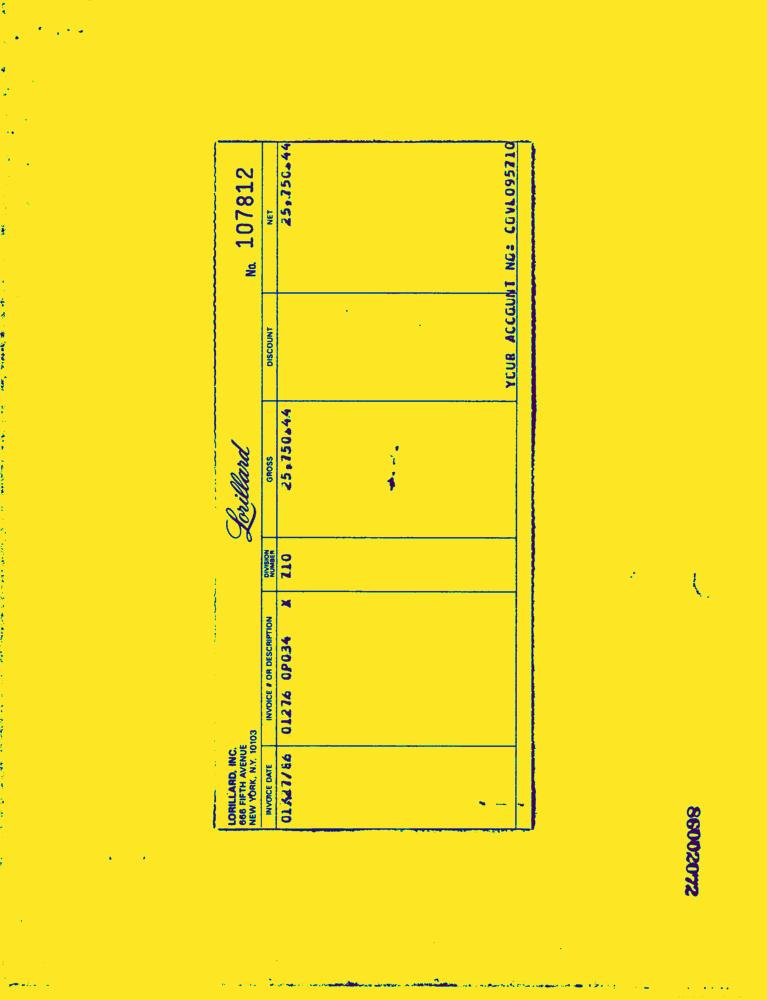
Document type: Invoice-Doc